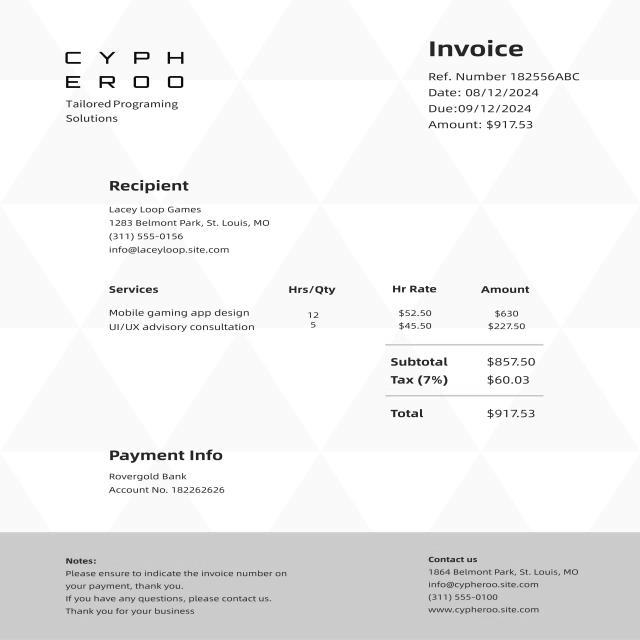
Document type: Invoice